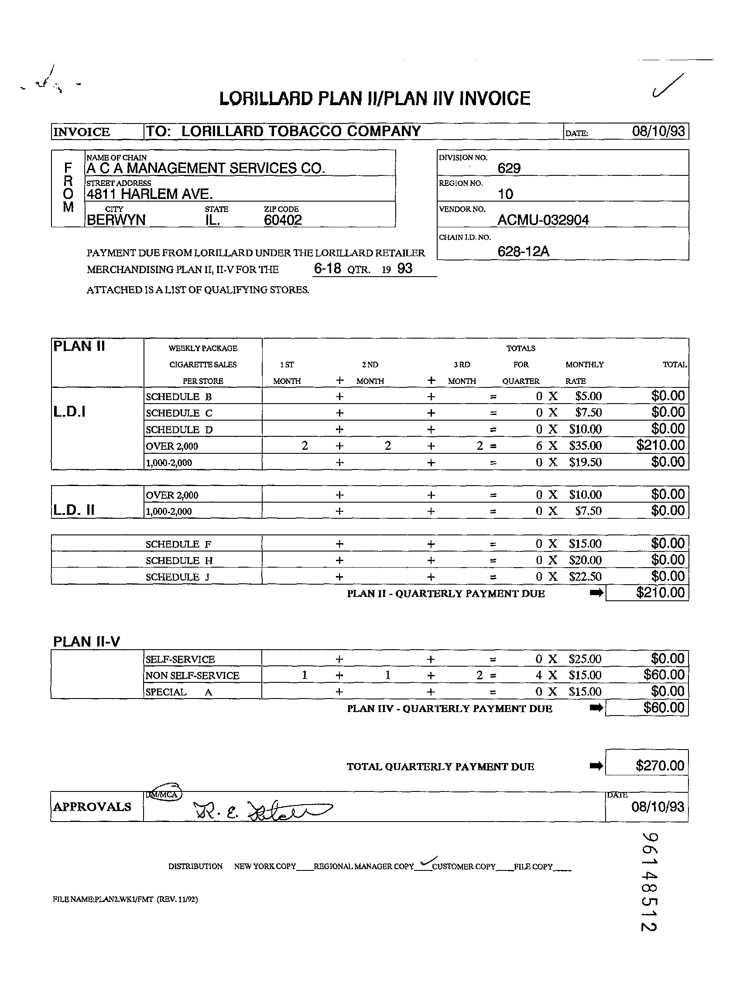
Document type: Invoice